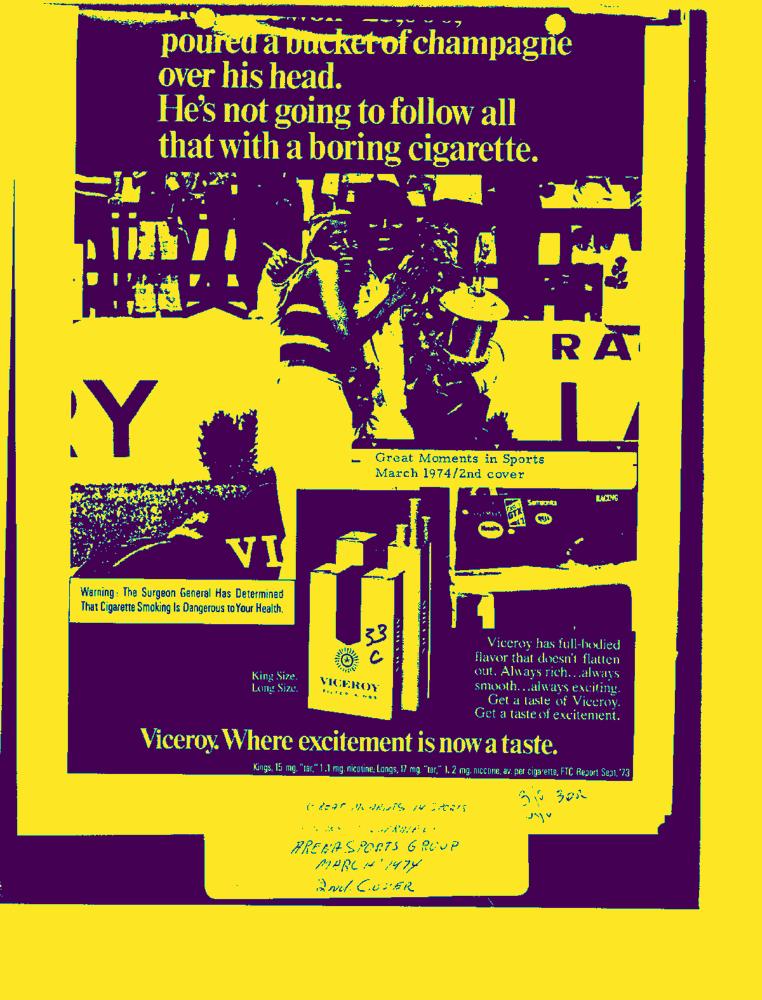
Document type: AD